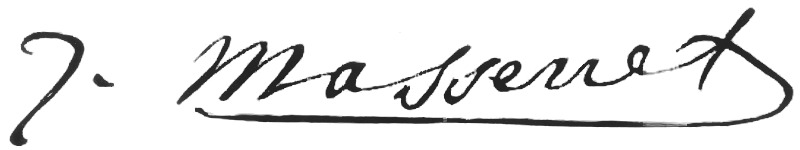
Signature of: jules massenet